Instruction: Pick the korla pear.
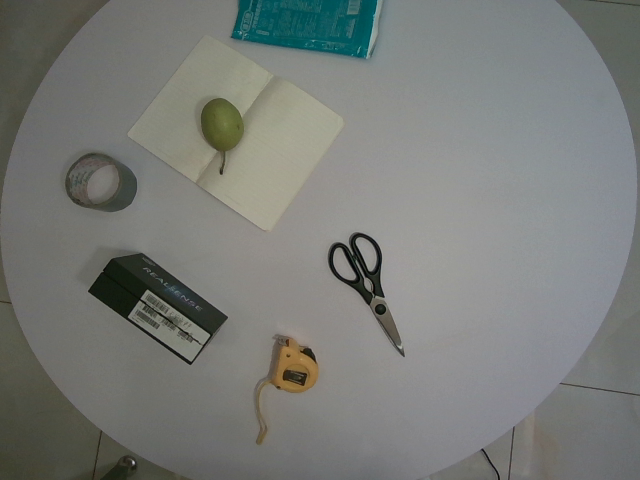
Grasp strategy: vertical